Question: What was observed in the imaging?
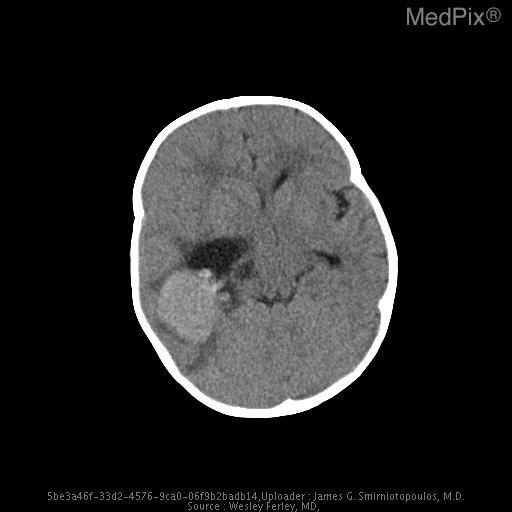
Answer: The imaging shows CT:  High density mass in the trigone of the right lateral ventricle. Mass effect.

MRI: Right lateral ventriclular mass with separate enhancing mass in left temporal horn, suggesting carcinoma.  Mass effect with midline shift.  Acute hemorrhage, right temporal horn, best seen on GRE images.  Trapping of right temporal horn Hydrocephalus.